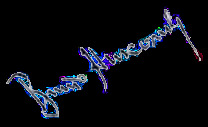
Signature of: vito nikolić